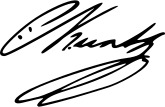
Signature of: carl sigismund kunth